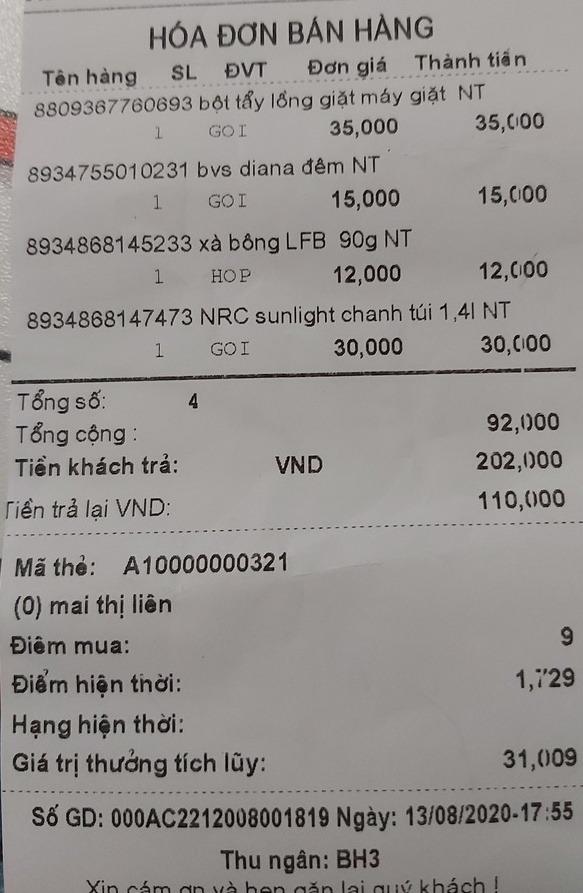
HÓA ĐƠN BÁN HÀNG

<table>
<tr>
<th>Tên hàng</th>
<th>SL</th>
<th>ĐVT</th>
<th>Đơn giá</th>
<th>Thành tiền</th>
</tr>
<tr>
<td>8809387760893 bột tẩy lồng giặt máy giặt NT</td>
<td>1</td>
<td>GOI</td>
<td>35,000</td>
<td>35,000</td>
</tr>
<tr>
<td>8934755010231 bvs diana đêm NT</td>
<td>1</td>
<td>GOI</td>
<td>15,000</td>
<td>15,000</td>
</tr>
<tr>
<td>8934868145233 xà bông LFB 90g NT</td>
<td>1</td>
<td>HOP</td>
<td>12,000</td>
<td>12,000</td>
</tr>
<tr>
<td>8934868147473 NRC sunlight chanh túi 1,4l NT</td>
<td>1</td>
<td>GOI</td>
<td>30,000</td>
<td>30,000</td>
</tr>
</table>

Tổng số: 4
Tổng cộng : 92,000
Tiền khách trả: VND 202,000
Tiền trả lại VND: 110,000

Mã thẻ: A10000000321
(0) mai thị liên
Điểm mua: 9
Điểm hiện thời: 1,729
Hạng hiện thời:
Giá trị thưởng tích lũy: 31,009

Số GD: 000AC2212008001819 Ngày: 13/08/2020-17:55
Thu ngân: BH3
Xin cảm ơn và hẹn gặp lại quý khách !